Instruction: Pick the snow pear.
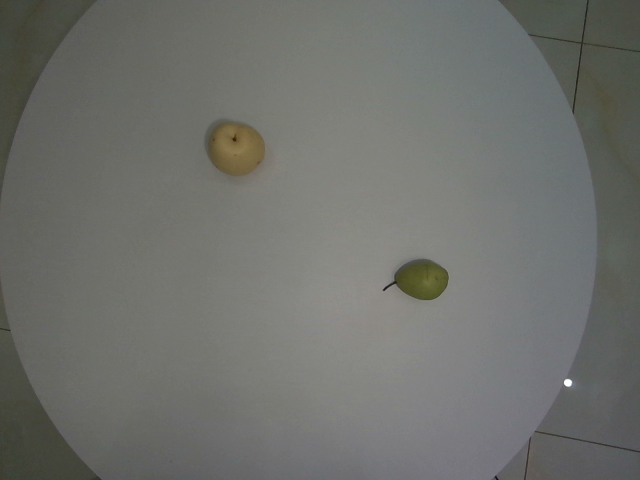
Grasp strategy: vertical